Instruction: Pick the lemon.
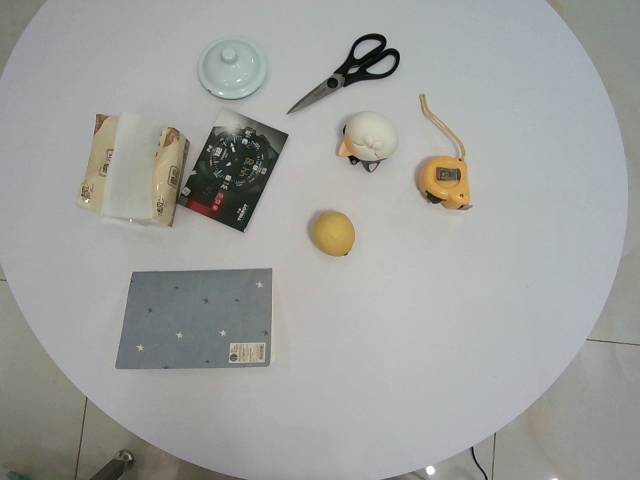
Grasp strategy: vertical